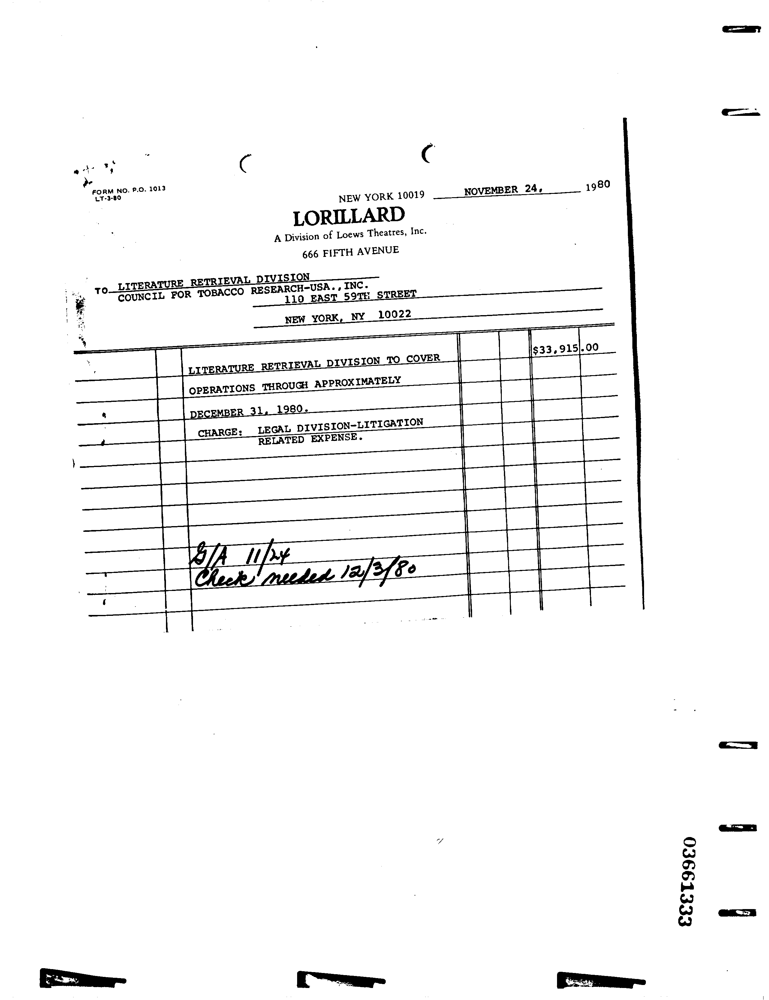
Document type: Invoice